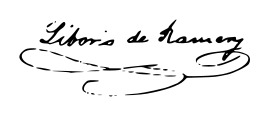
Signature of: liborio de ramery